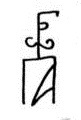
Signature of: andrea gropa